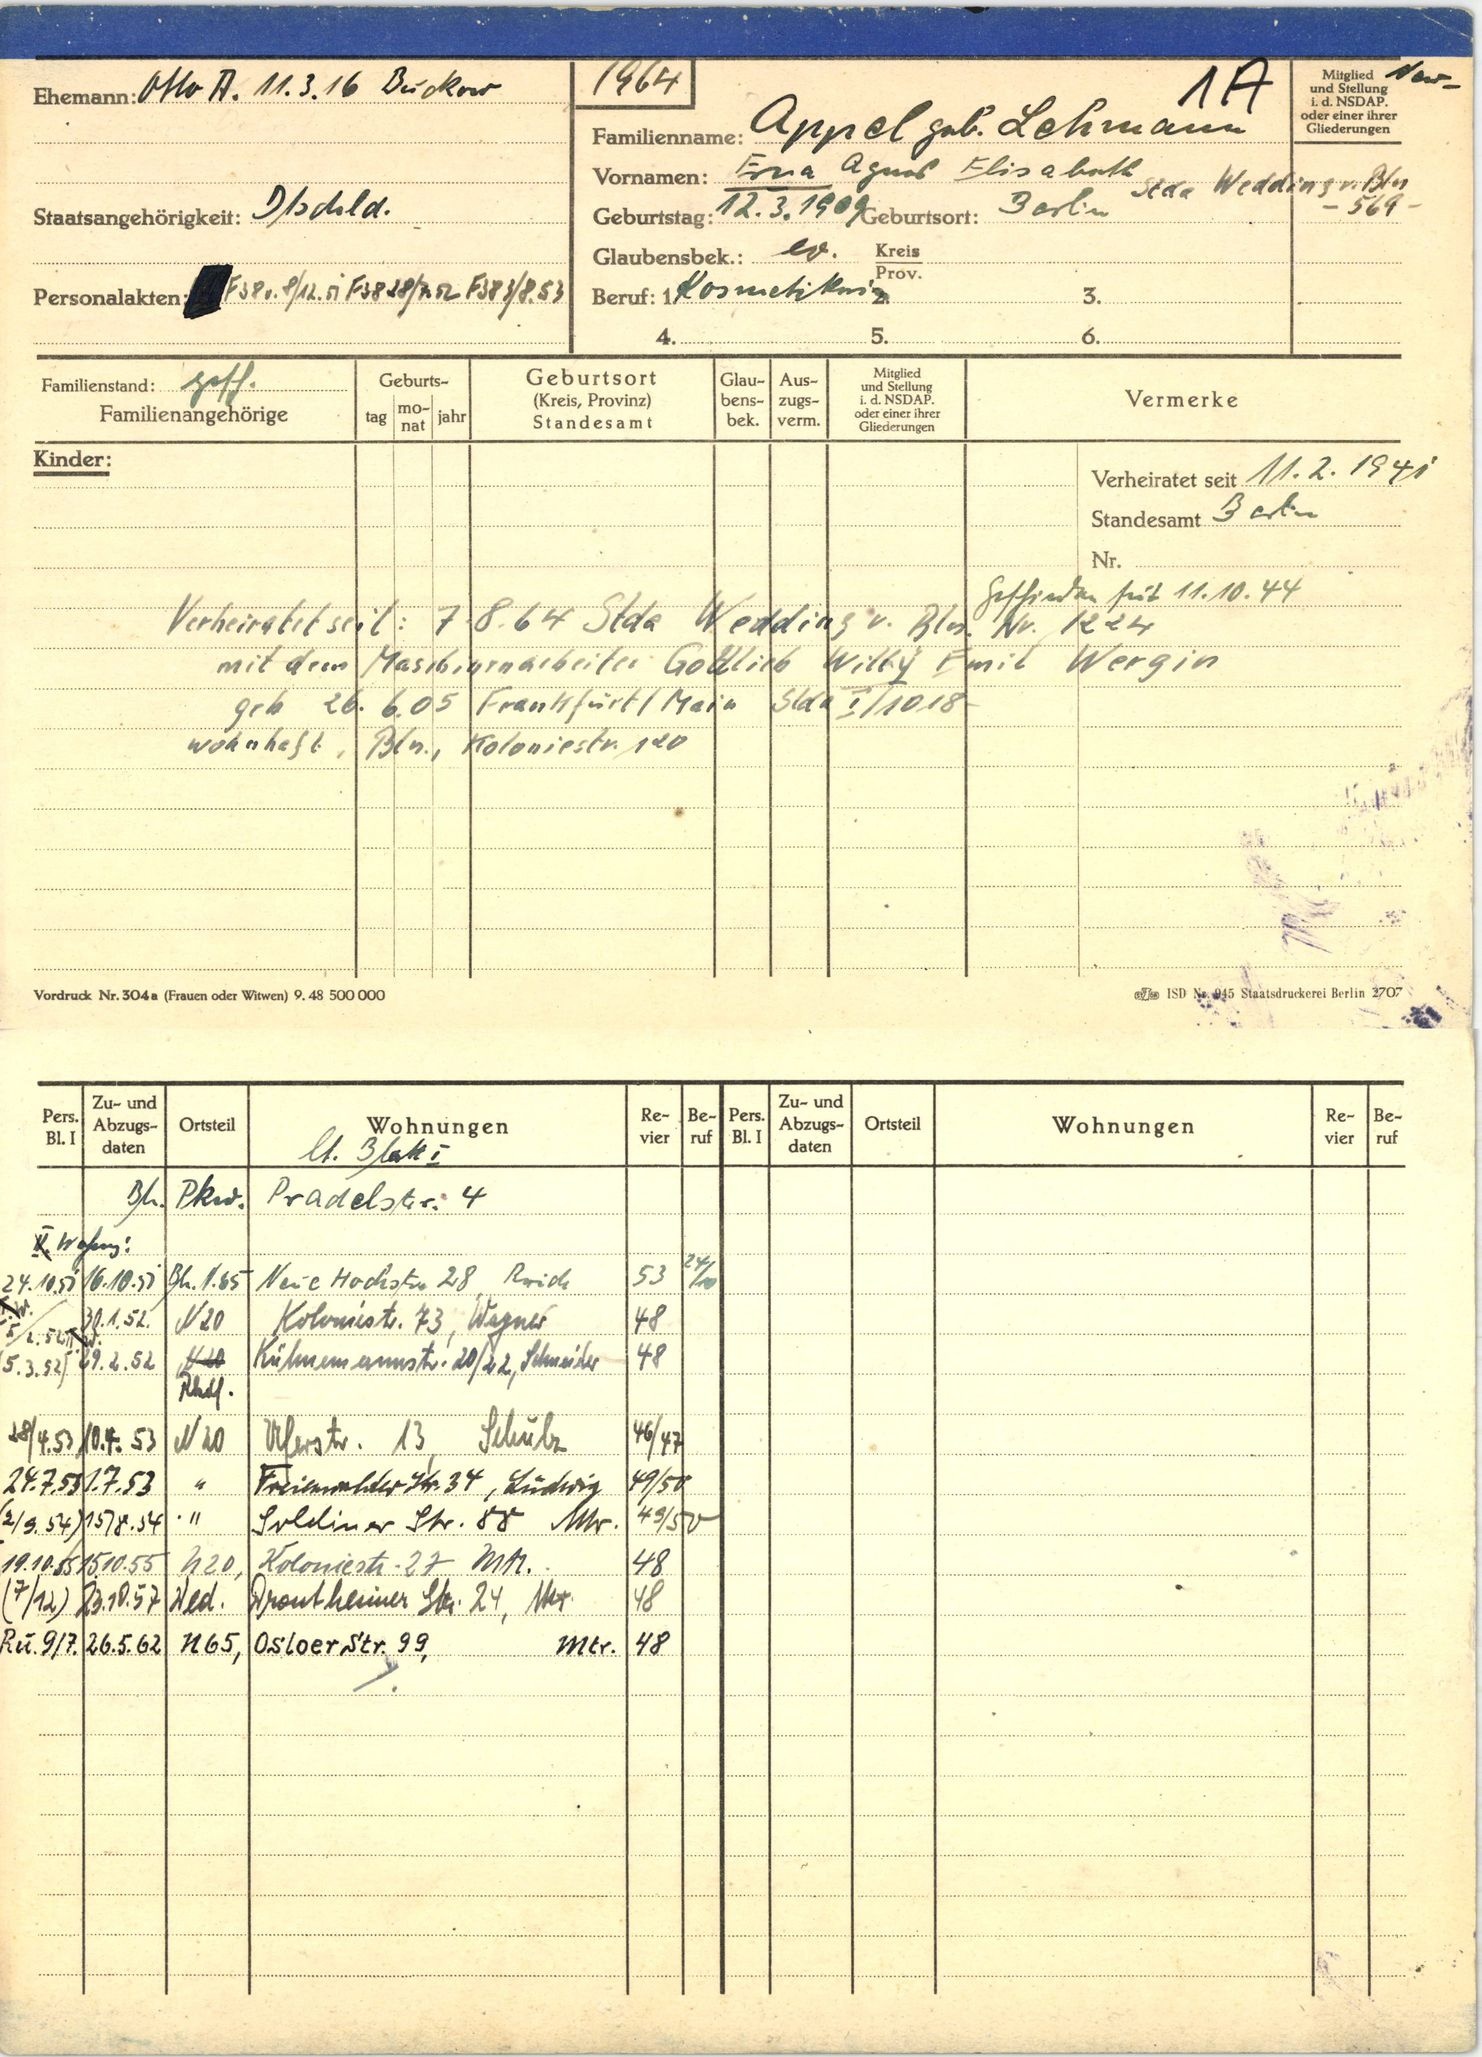
Appel geb. Lehmann